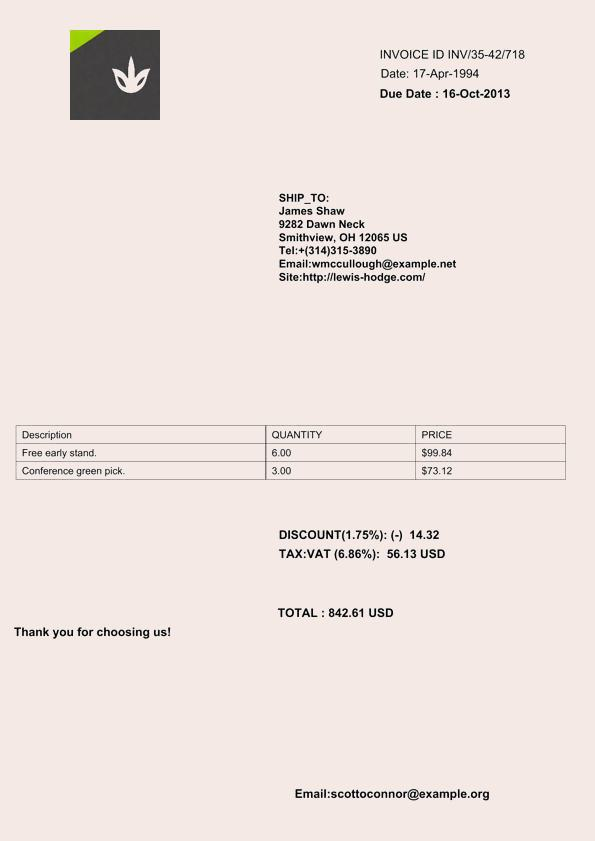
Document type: Invoice